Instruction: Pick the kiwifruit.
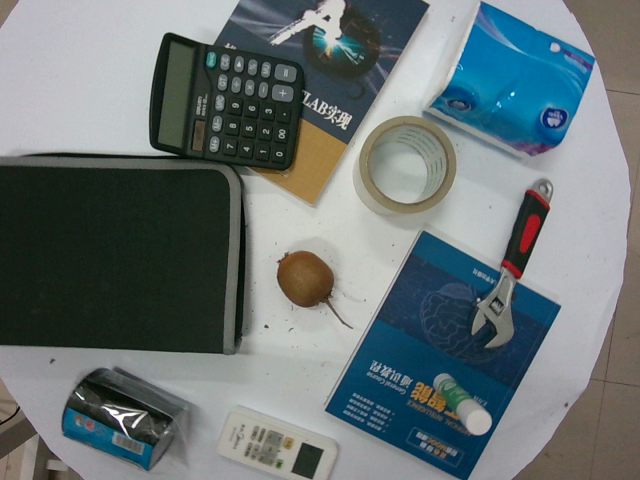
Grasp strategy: vertical